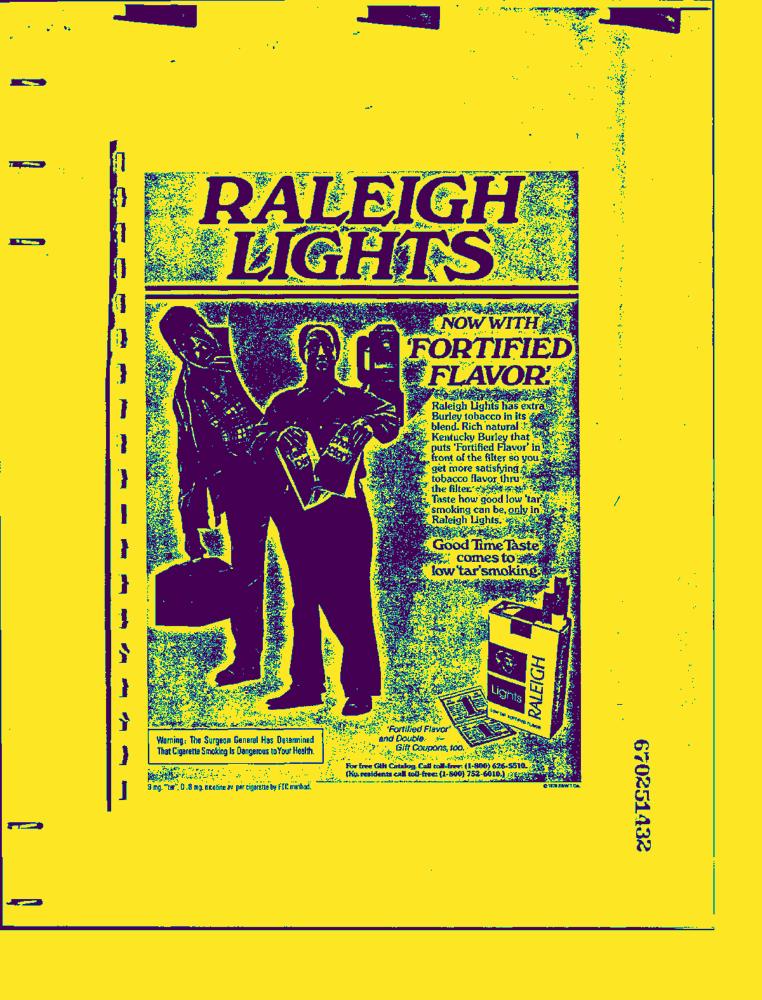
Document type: AD